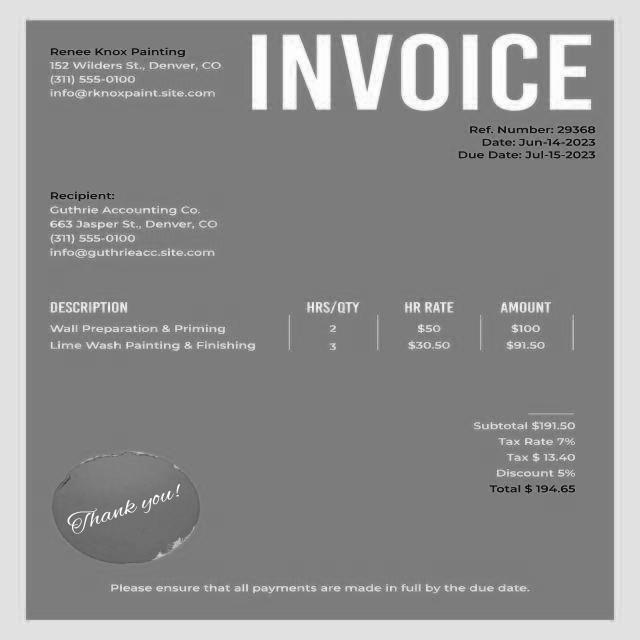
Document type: Invoice